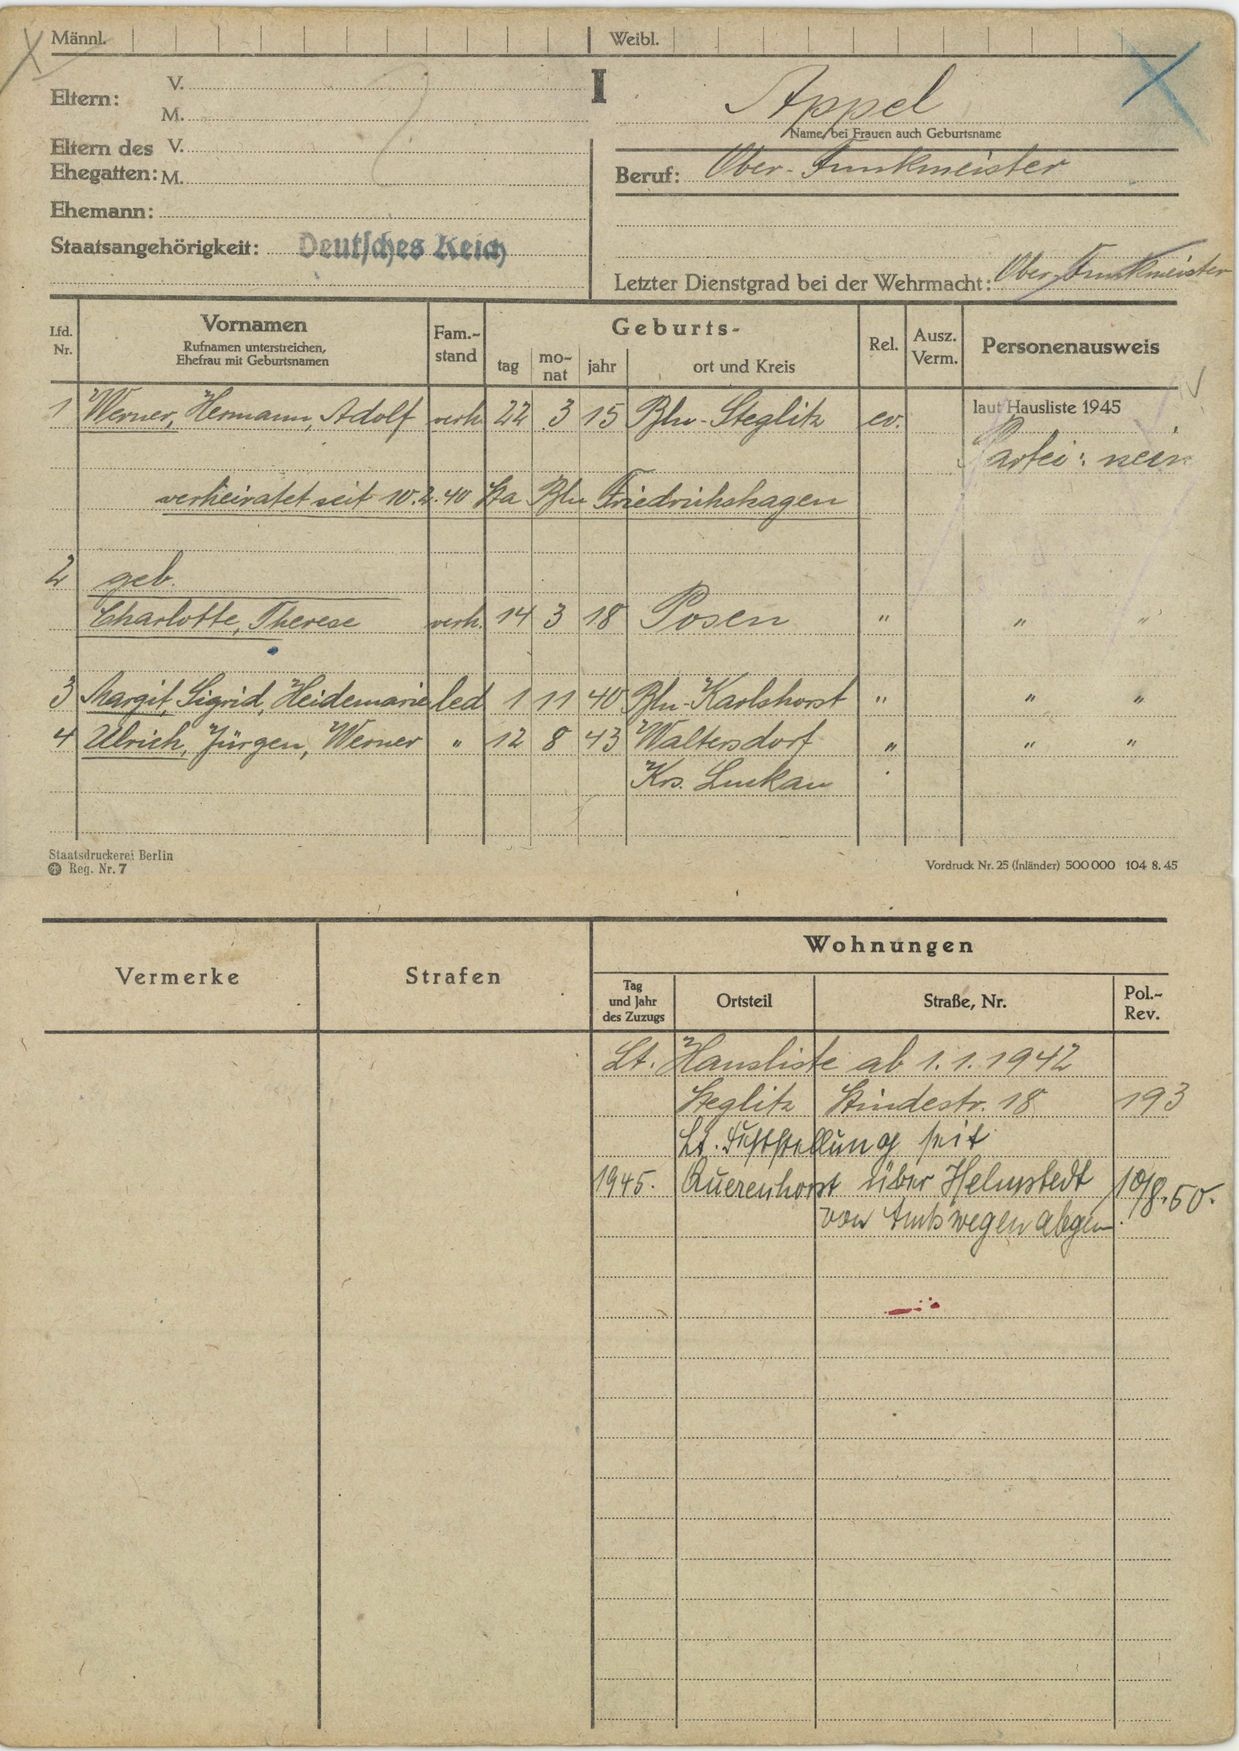
Appel